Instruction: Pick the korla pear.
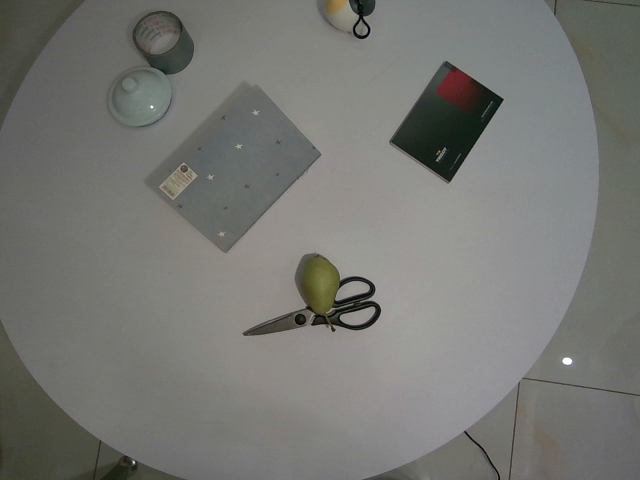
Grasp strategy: vertical